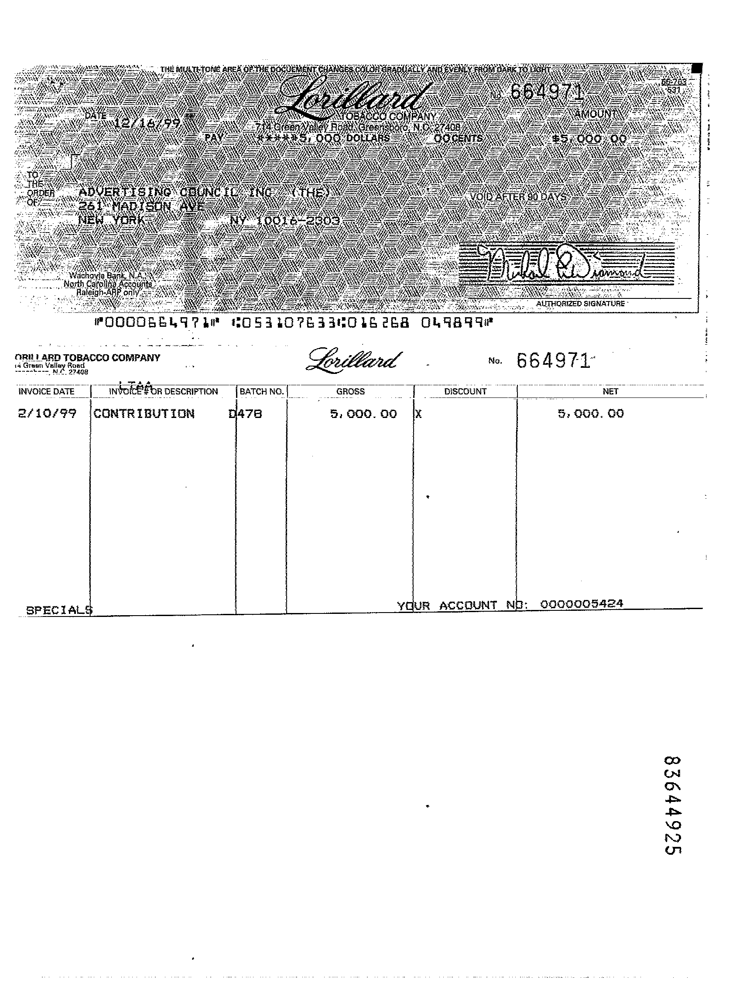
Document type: Invoice